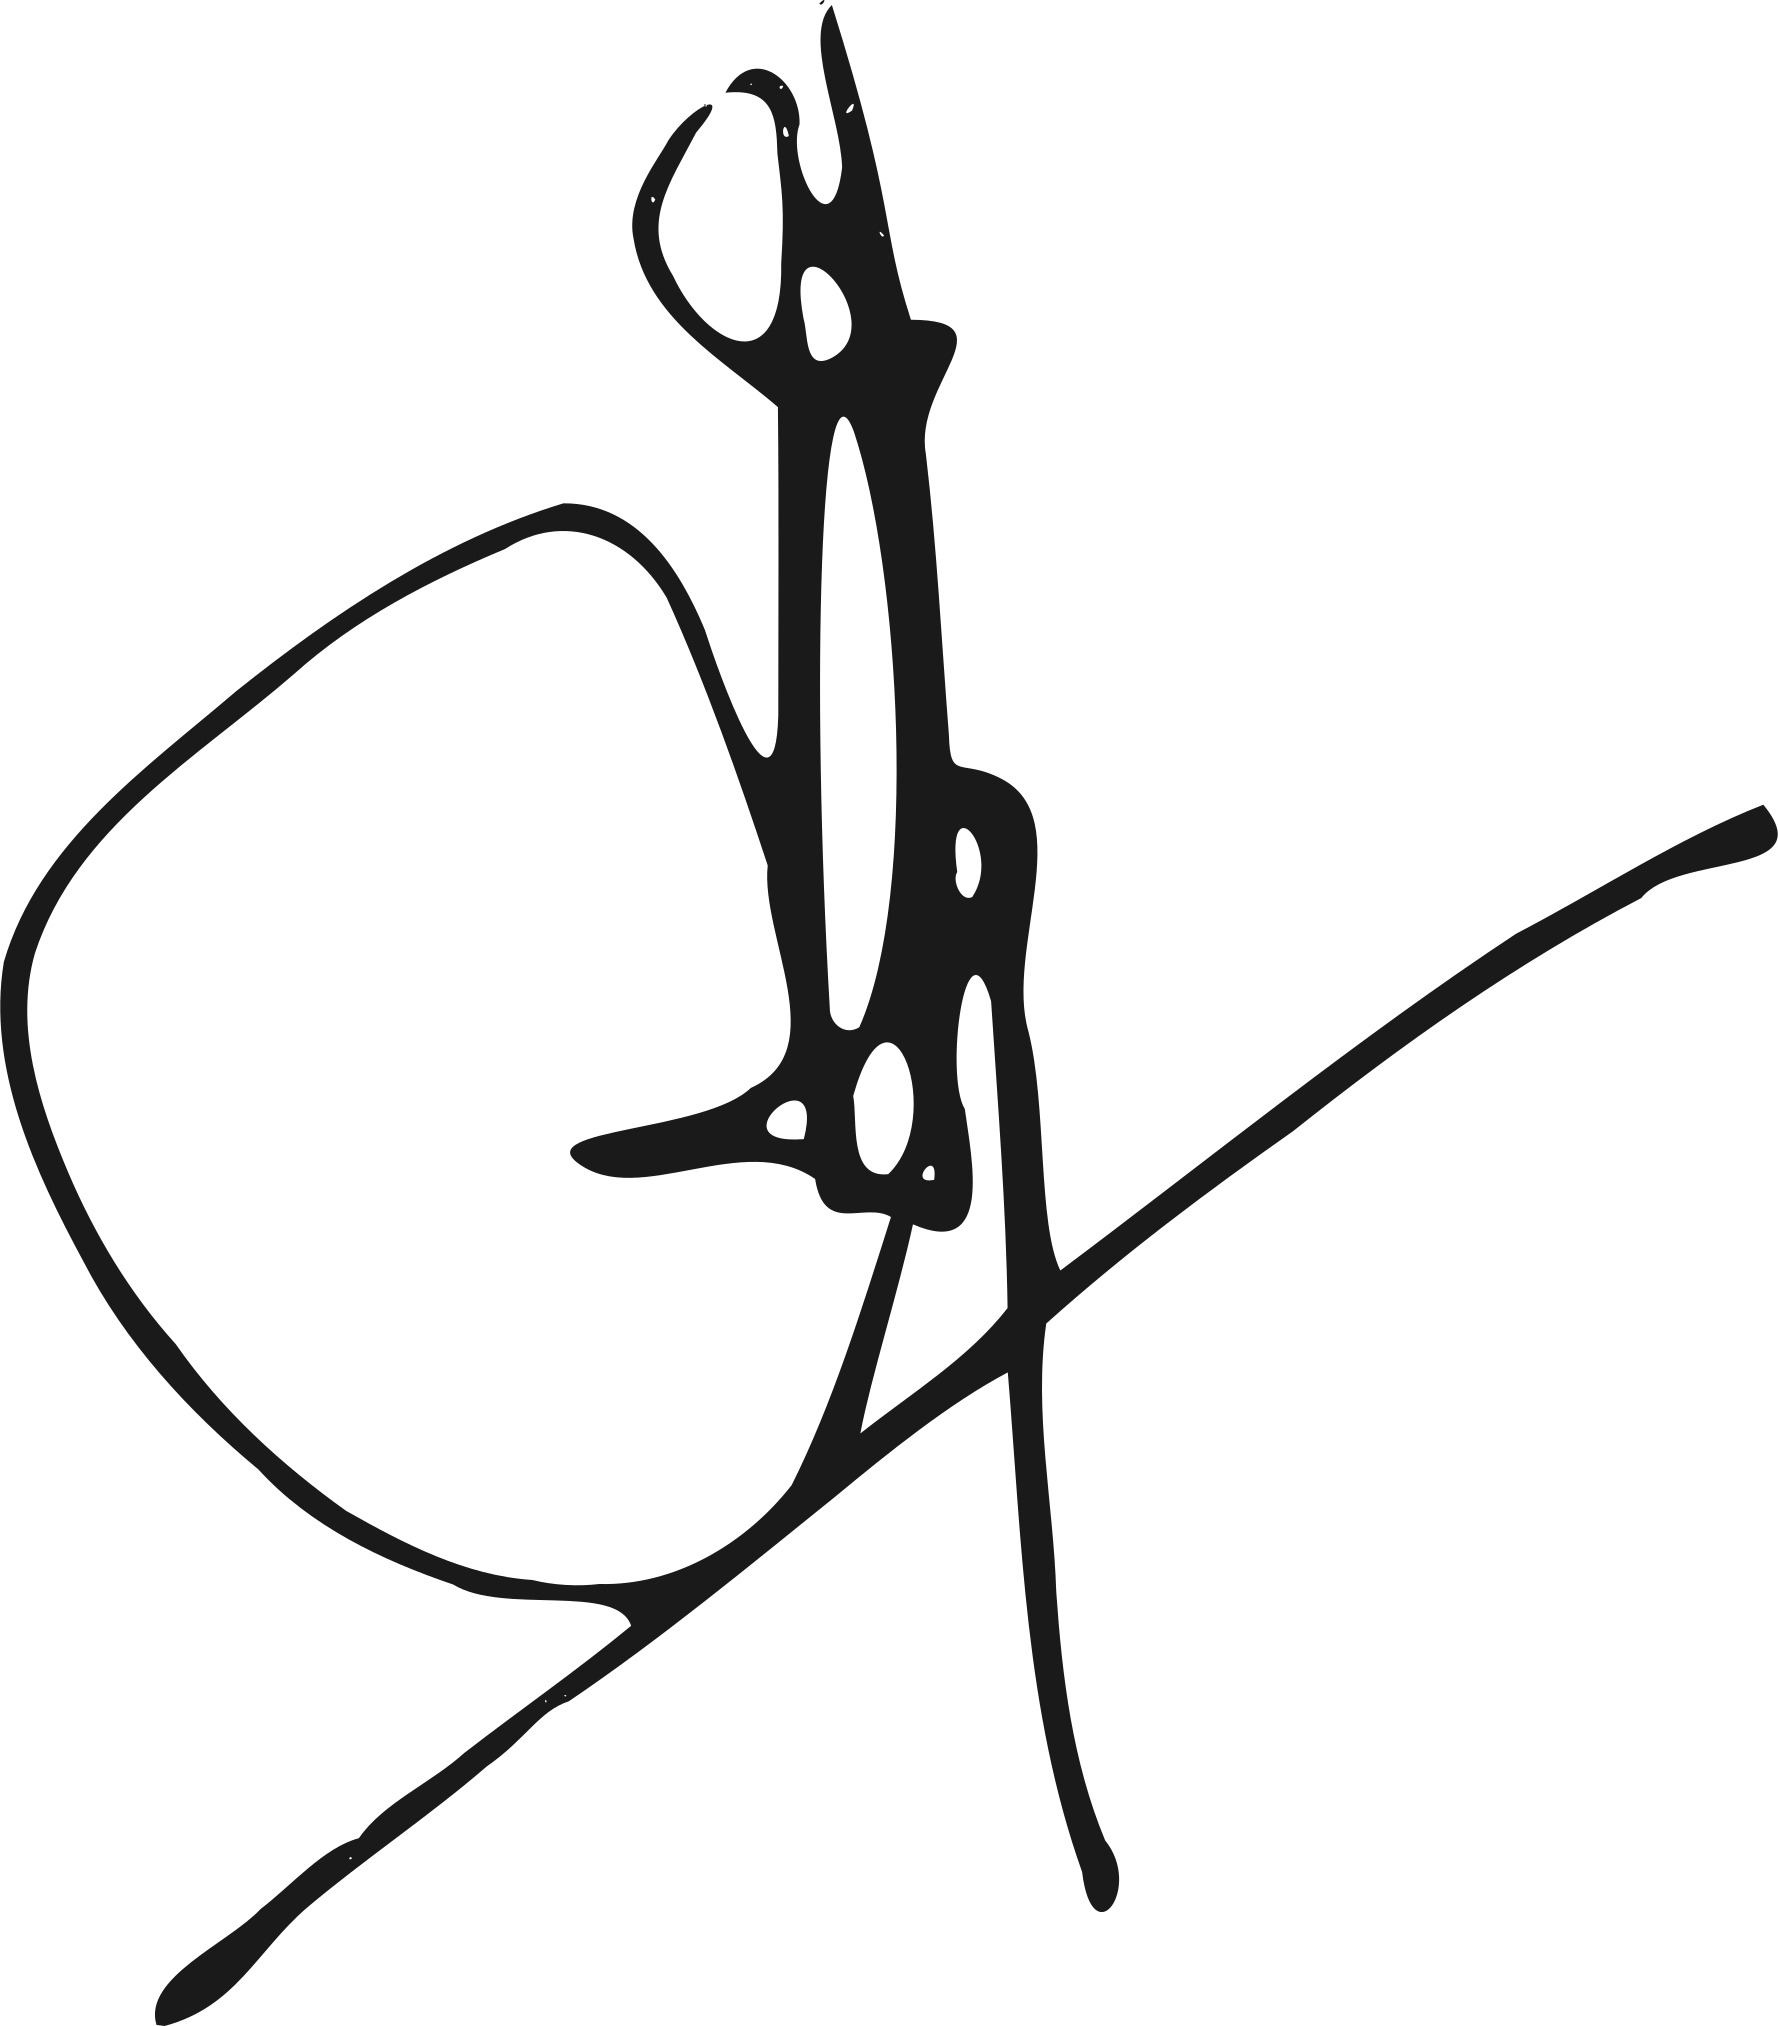
Signature of: jacques diouf